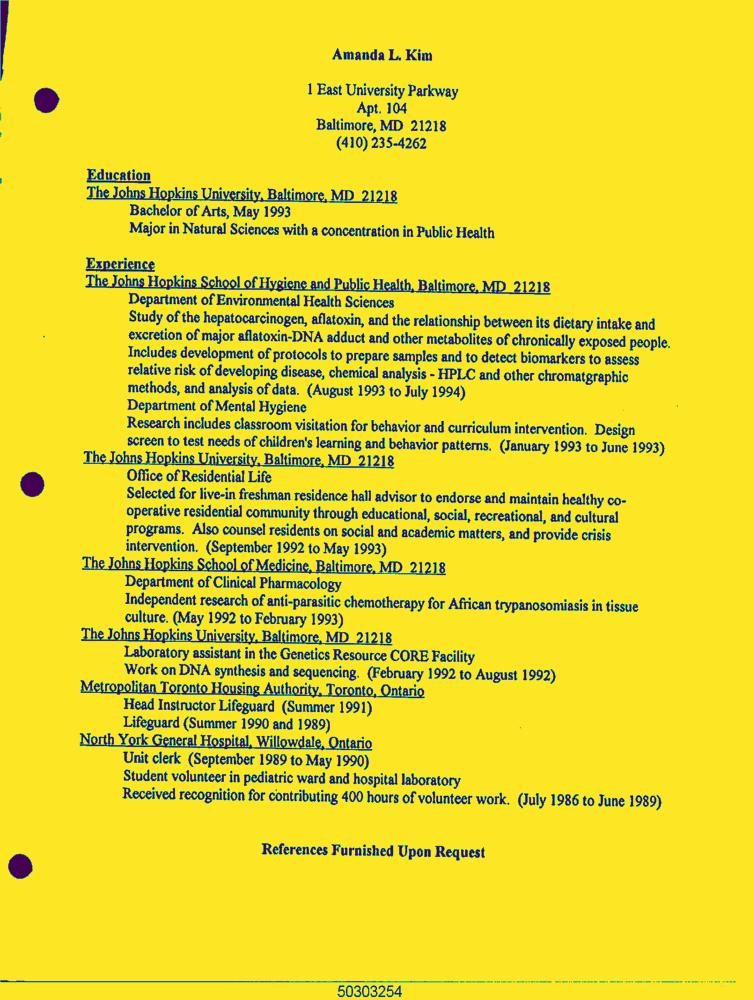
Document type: Resume-Doc